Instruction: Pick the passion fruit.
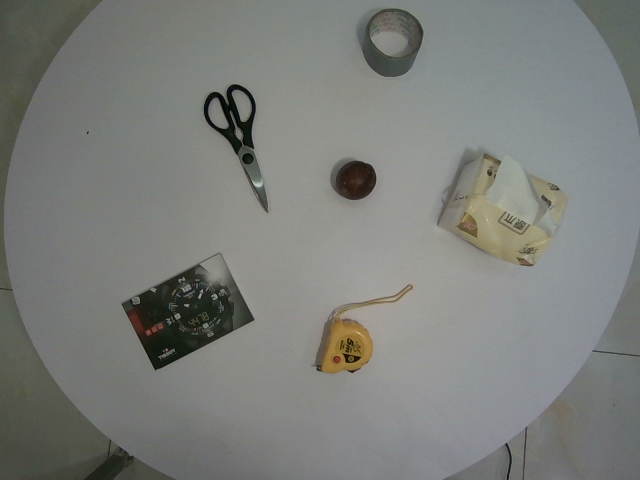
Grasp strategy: vertical